Question: How does the patient history play a role?
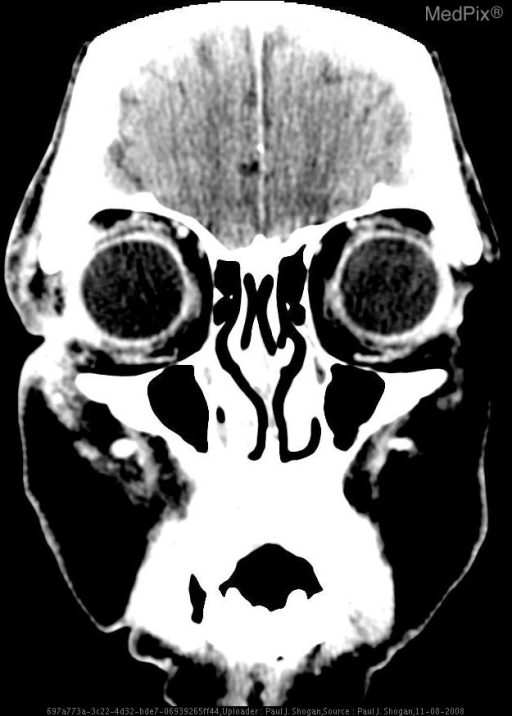
Answer: The patient's history of 58 yo woman with orbital cellulitis preceded by open lesion inferior to right eye. is key in understanding the case.